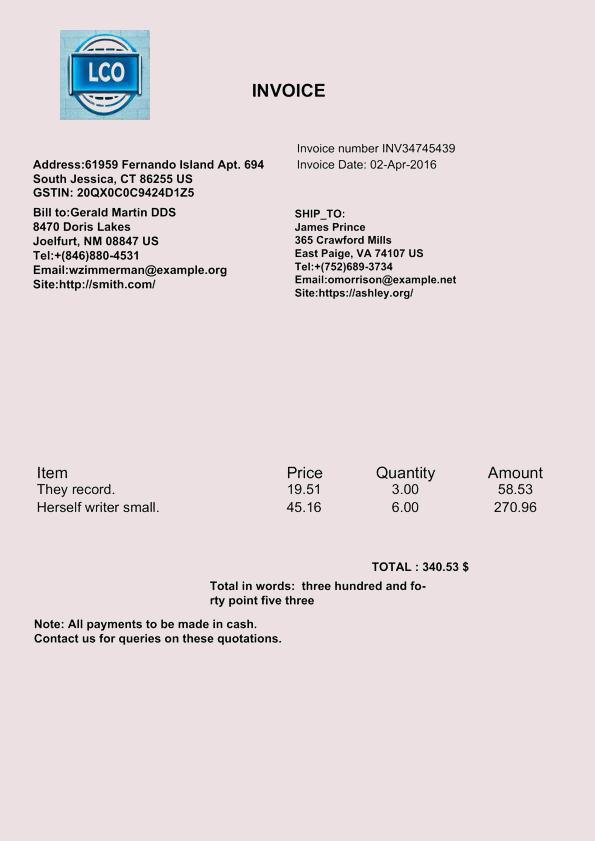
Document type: Invoice